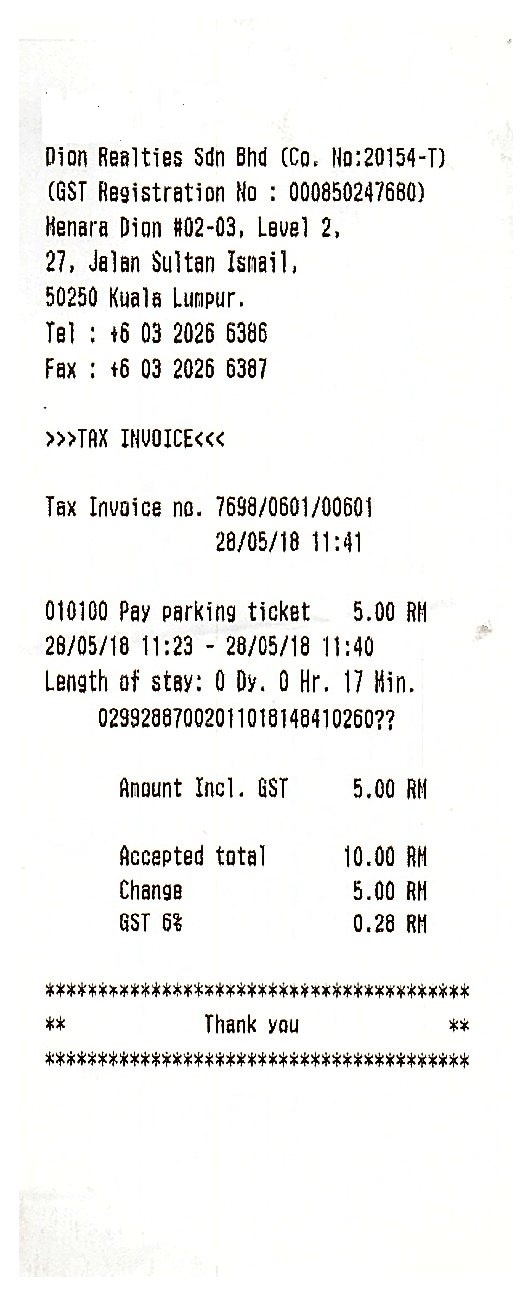
DION REALTIES SDN BHD (CO. NO:20154-T)
(GST REGISTRATION NO : 000850247680)
MENARA DION #02-03, LEVEL 2,
27, JALAN SULTAN ISMAIL,
50250 KUALA LUMPUR.
TEL : + 6 03 2026 6386
FAX : +6 03 2026 6387
TAX INVOICE
TAX INVOICE NO. 7698/0601/00601
28/05/18 11:41
010100 PAY PARKING TICKET
5.00 RM
28/05/18 11:23 - 28/05/18 11:40
LENGTH OF STAY: 0 DY. 0 HR. 17 MIN.
02992887002011018148410260??
AMOUNT INCL. GST
5.00 RM
ACCEPTED TOTAL
10.00 RM
CHANGE
5.00 RM
GST 6%
0.28 RM
THANK YOU